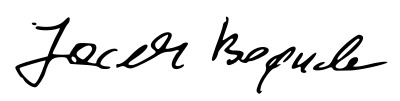
Signature of: jacek bogucki